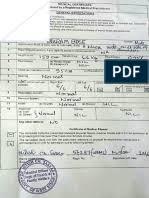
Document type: Invoice